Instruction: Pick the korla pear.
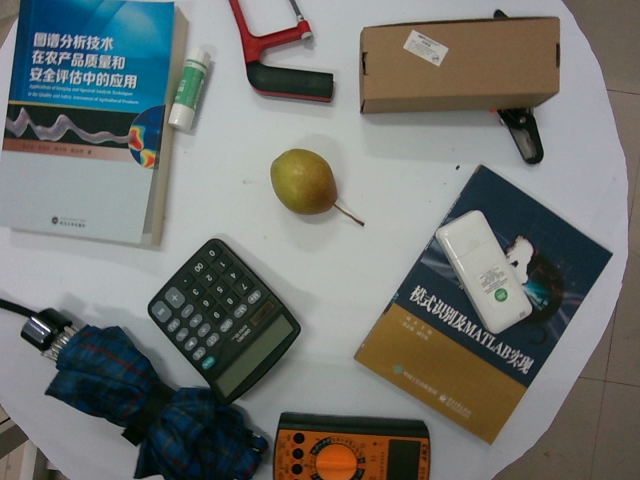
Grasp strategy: vertical